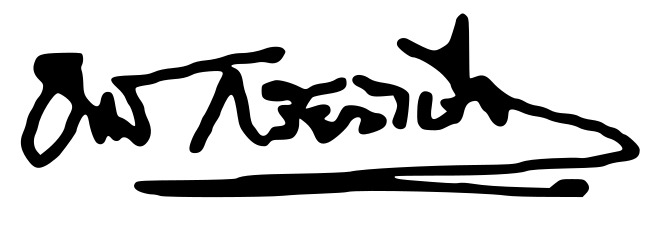
Signature of: thanin kraiwichian